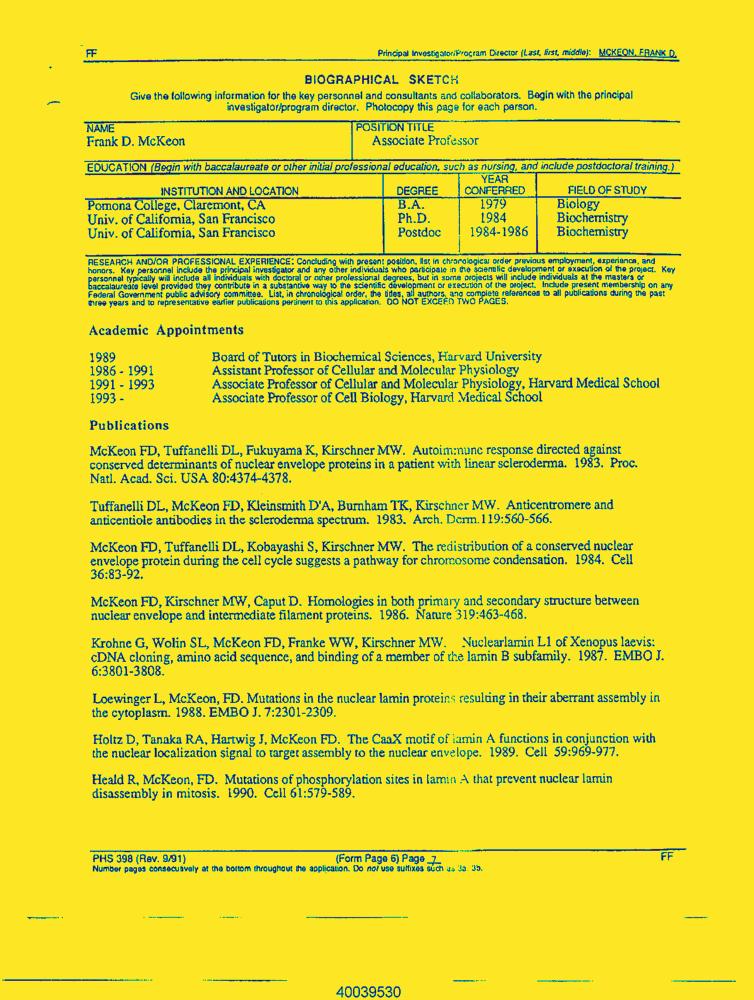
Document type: Resume-Doc